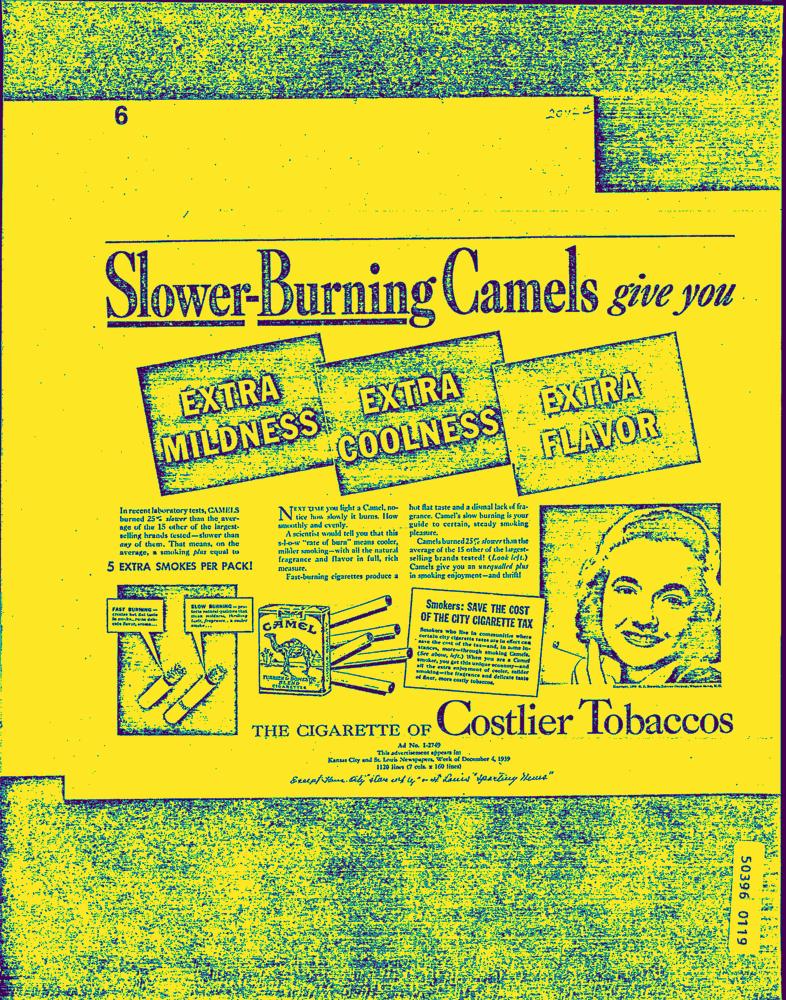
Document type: AD